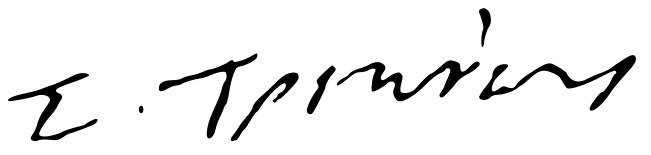
Signature of: spiridon trikoupis